Question: Talk about the condition:
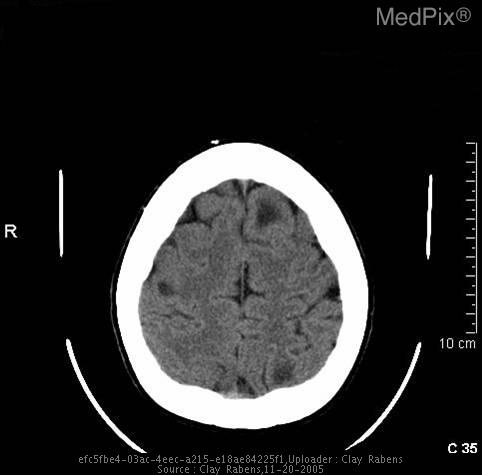
Answer: The disease is discussed as: Tuberous Sclerosis Complex (TSC), also known as “Bourneville’s disease”, is a multi-organ disorder that can present in a variety of ways.  It is inherited as an autosomal-dominant trait.  Its incidence is approximately 1:10,000 to 1:50,000 (1).  The clinical presentation of tuberous sclerosis is dependent on the age of the patient, the organ systems involved, and the severity of their involvement.  Classically, however, tuberous sclerosis presents with Vogt’s triad:  adenoma sebaceum (Pringle’s disease), mental retardation, and seizures.  Adenoma sebaceum are angiofibromas that usually develop between the ages of 1 and 4 years.  They are usually pink or red papules that form on the face in a malar distribution, similar to the butterfly rash of SLE.  They occur in approximately 75% of tuberous sclerosis patients.

Another common physical exam finding in tuberous sclerosis is hypopigmented macules on the trunk and extremities.  These lesions are commonly present at birth and become more noticeable as the patient ages.  At least three types of hypopigmented macules have been documented in TSC:  polygonal (most frequent), ash-leaf shaped, and confetti-shaped (multiple 1-3 mm macules) .  These hypopigmented lesions can sometimes be better seen with a Wood’s lamp.

Although the above two physical findings are classic for TSC, there are many other physical features that are suggestive of the diagnosis (see table below).

Table 1:  Major and Minor Diagnostic Features of Tuberous Sclerosis Complex (2)

• 	Major features
• 	Facial angiofibromas or forehead plaque
• 	Nontraumatic ungual or periungual fibrom
• 	Hypomelatonic macules (three or more)
• 	Shagreen patch (connective-tissue nevus)
• 	Multiple retinal nodular hamartomas
• 	Cortical tubera
• 	Subependymal nodule
• 	Subependymal giant-cell astrocytoma
• 	Cardiac rhabdomyoma, single or multiple
• 	Lymphangiomyomatosis
• 	Renal angiomyolipoma
• 	Minor features
• 	Multiple, randomly distributed pits in dental enamel
• 	Hamarromatous rectal polyps
• 	Bone cysts
• 	Cerebral white matter radial migration lines
• 	Gingival fibromas
• 	Nonrenal hamartoma
• 	Retinal achromic patch
• 	'Confetti' skin lesions
• 	Multiple renal cysts

• 	Definite tuberous sclerosis complex
• 	Either two major features or one major feature plus two minor features
• 	Probable tuberous sclerosis complex
• 	One major plus one minor feature
• 	Possible tuberous sclerosis complex
• 	Either one major feature or two or more minor features
–	When cerebral cortical dysplasia and cerebral white matter migration tracts occur together, they should be counted as one rather than two features of tuberous sclerosis.
–	When both lympangiomyomatosis and renal angiomyolipomas are present, other features of tuberous sclerosis should be present before a definite diagnosis is assigned.
–	Histologic confirmation is suggested.
–	Radiographic confirmation is sufficient.
–	One panel member felt strongly that three or more radial migration lines should constitute a major sign.